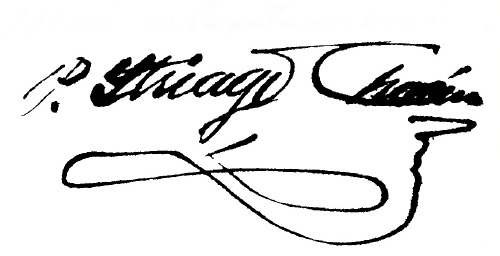
Signature of: pedro itriago chacín